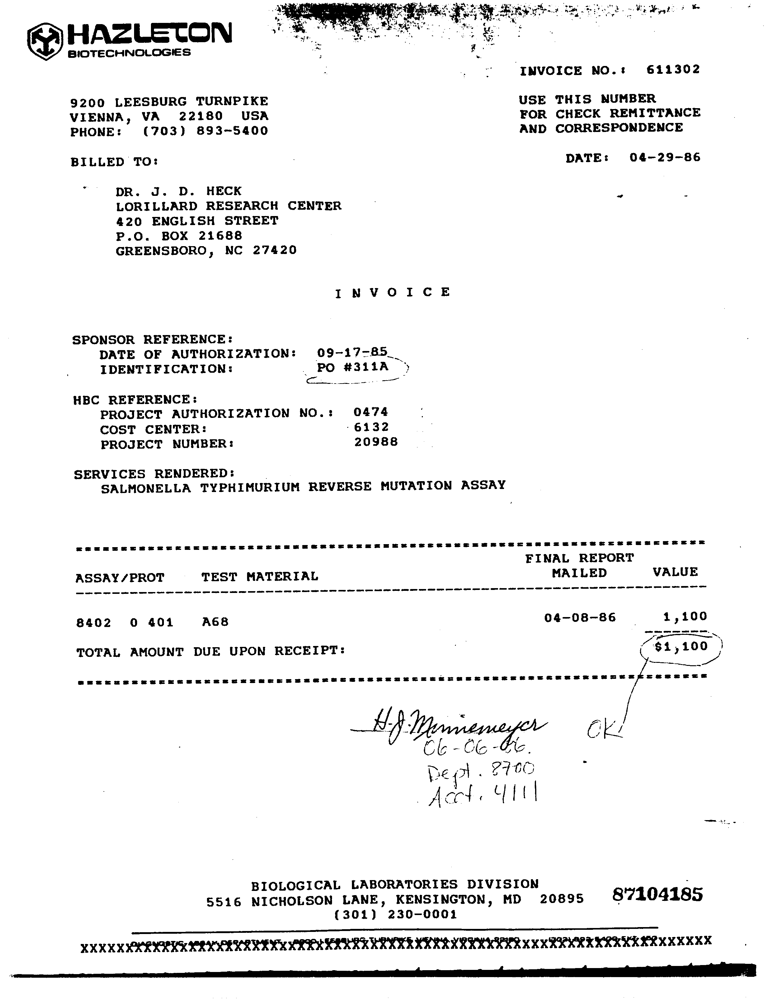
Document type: Invoice